Can you pull out the amount in words, numerical amount, payee's name, date of the cheque, and the bank's name from the image?
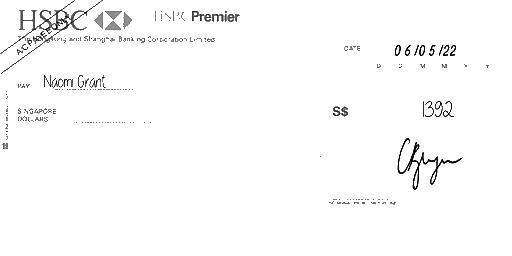
amt_in_words:
amt_in_figures: 1392
payee_name: Naomi Grant
bank_name: HSBC
cheque_date: 06/05/22